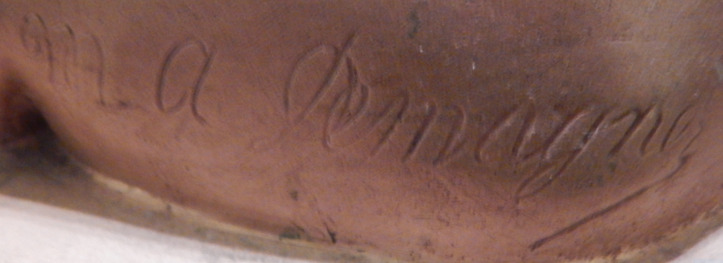
Signature of: marie antoinette demagnez